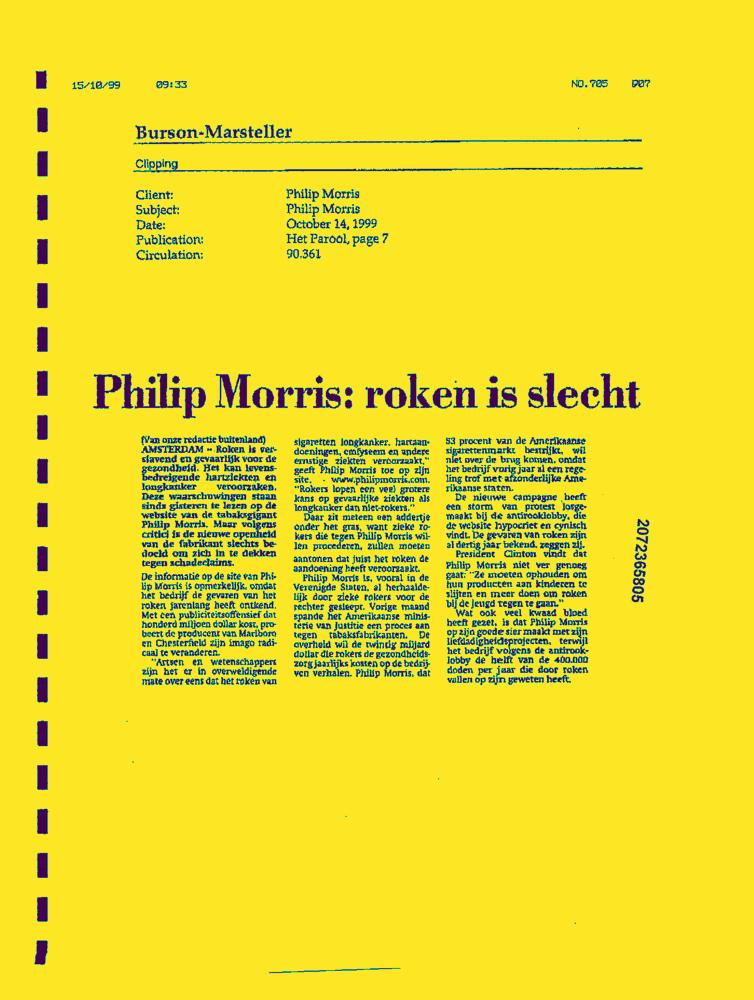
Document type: News-Article